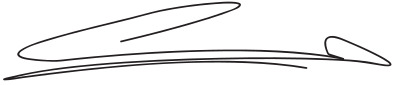
Signature of: cristina fernández de kirchner